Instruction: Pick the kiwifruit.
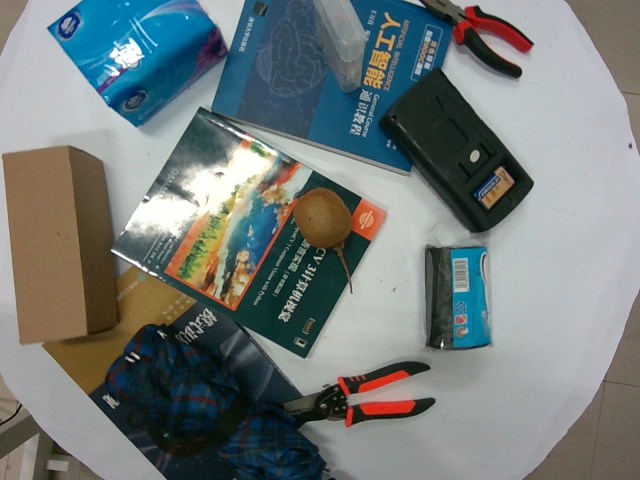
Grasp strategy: vertical